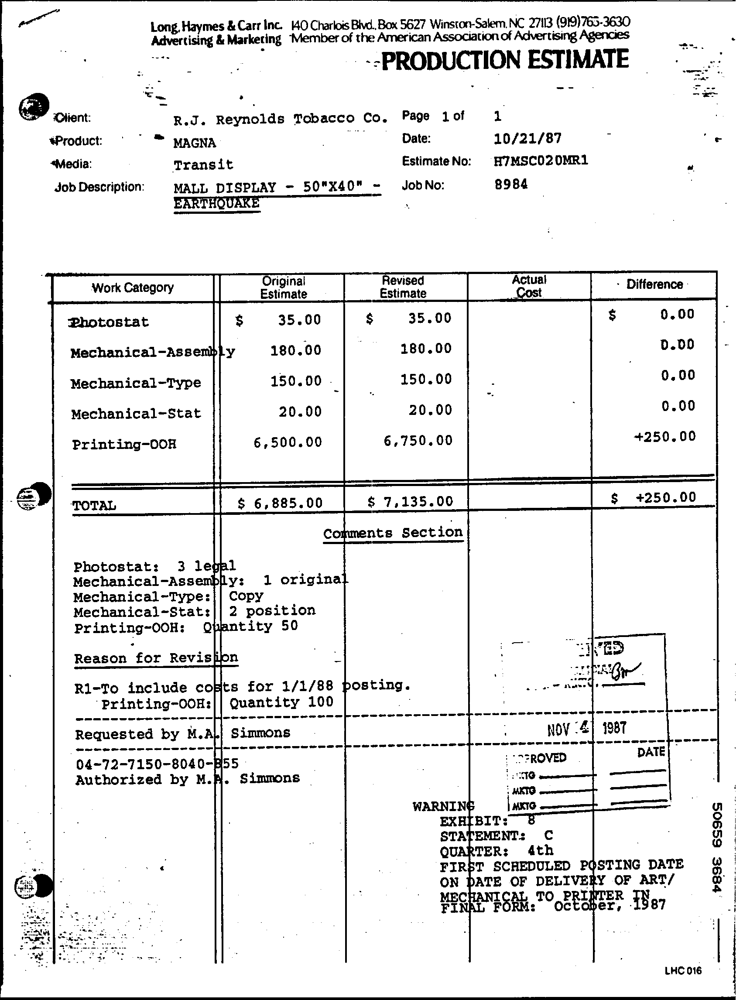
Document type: Invoice